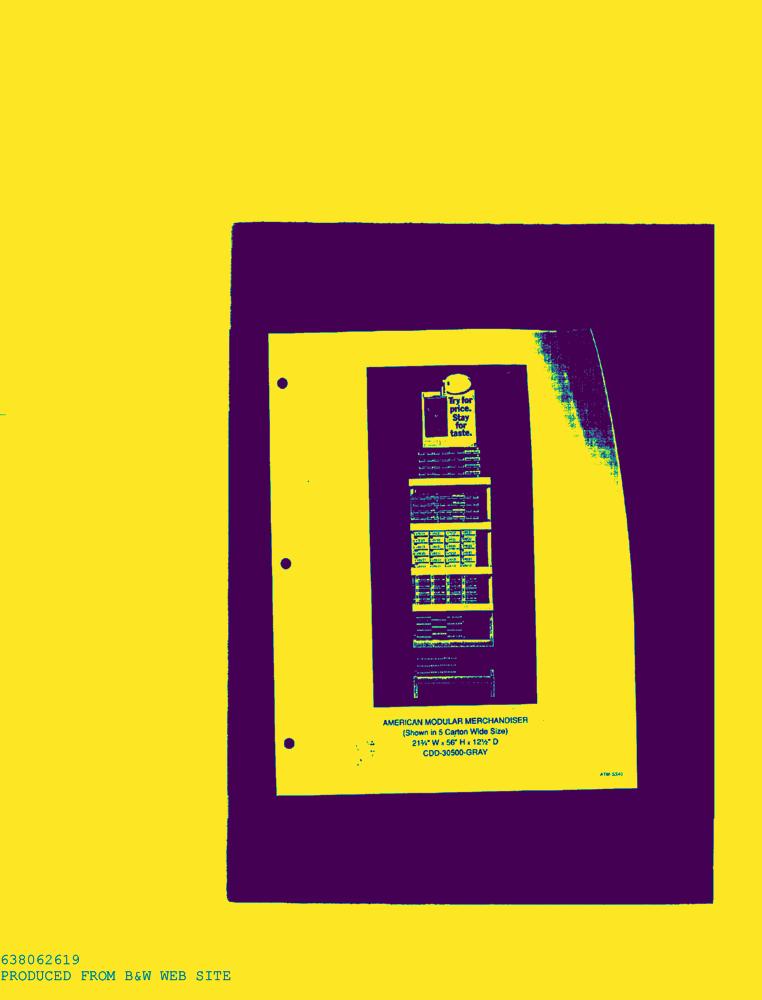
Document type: AD